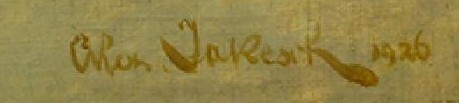
Signature of: alexander jakesch